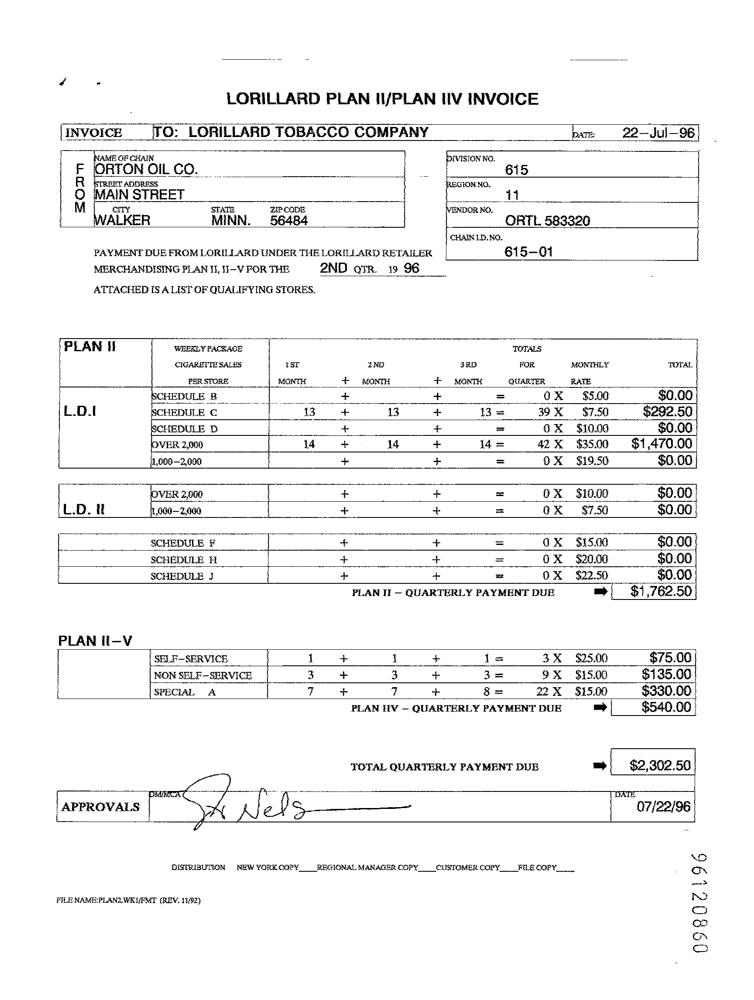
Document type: Invoice